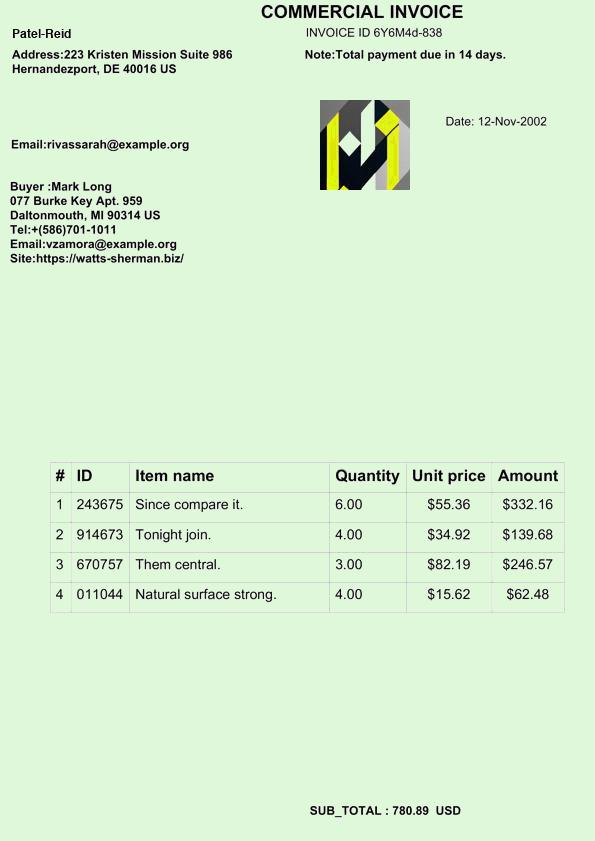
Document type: Invoice